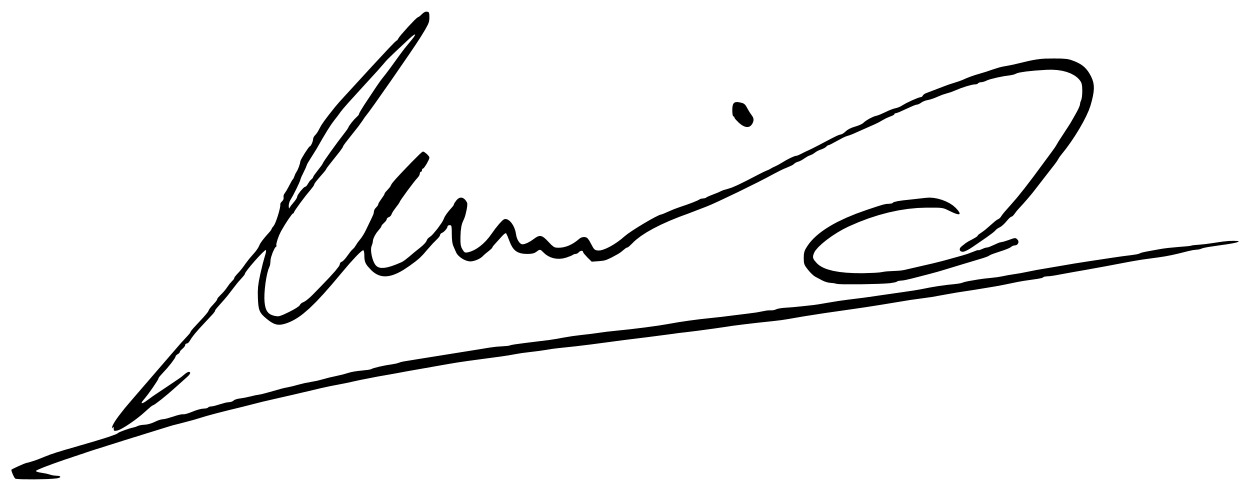
Signature of: manuel valencia remón